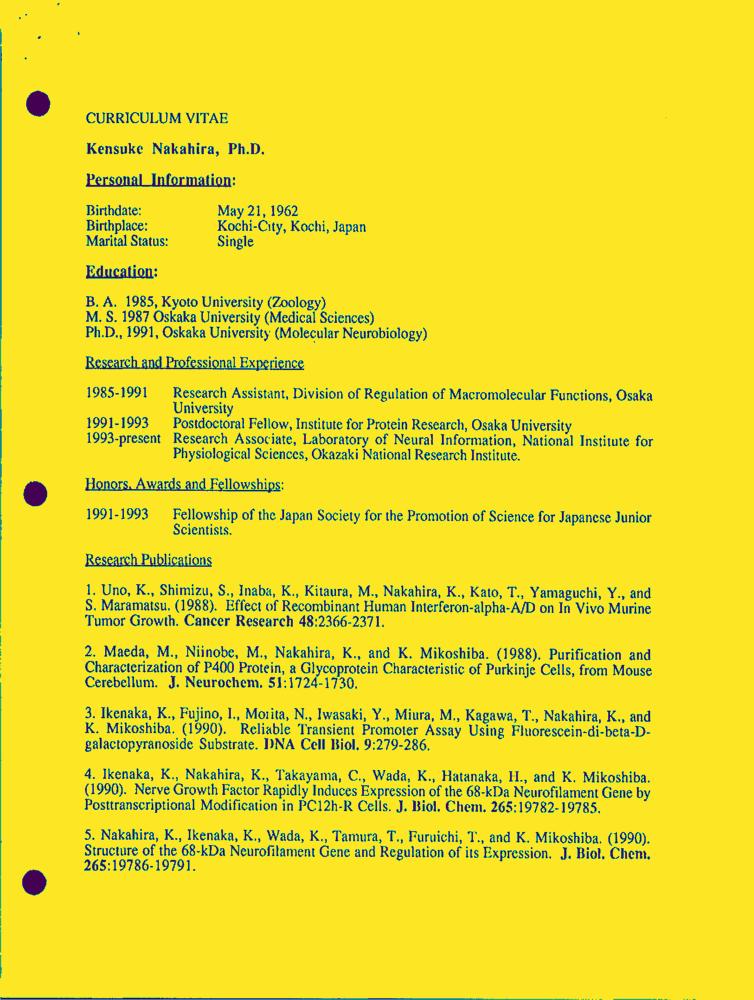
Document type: Resume-Doc